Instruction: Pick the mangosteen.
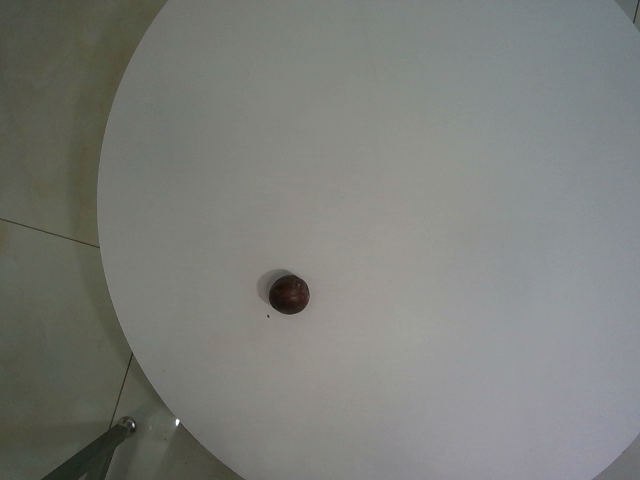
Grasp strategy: vertical